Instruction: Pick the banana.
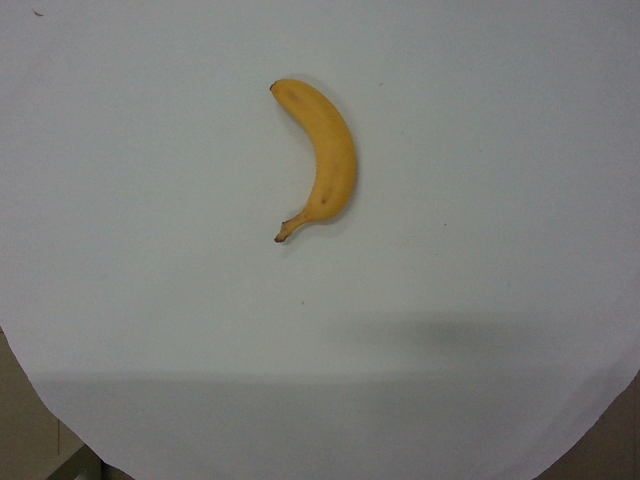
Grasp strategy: vertical